Question: What type of tax is indicated in the document, personal property or real estate?
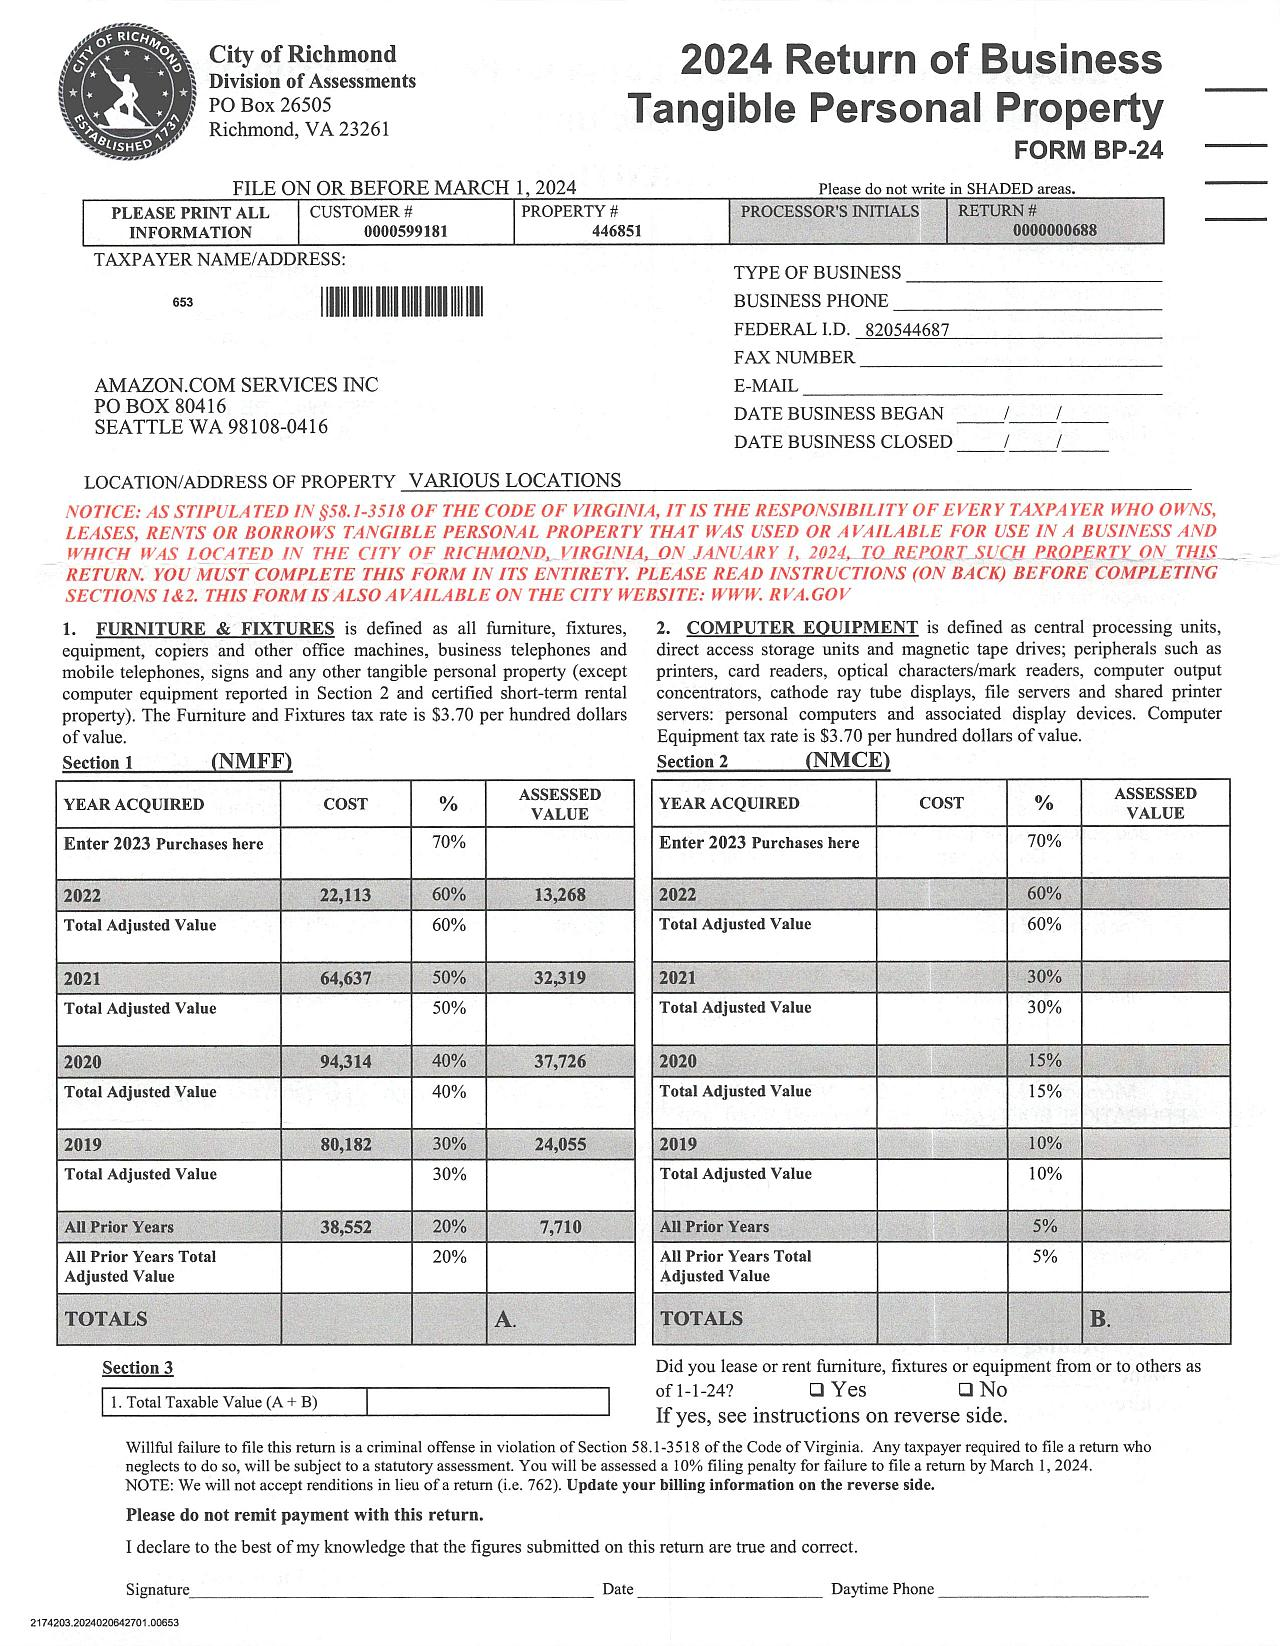
Answer: "Tangible Personal Property"